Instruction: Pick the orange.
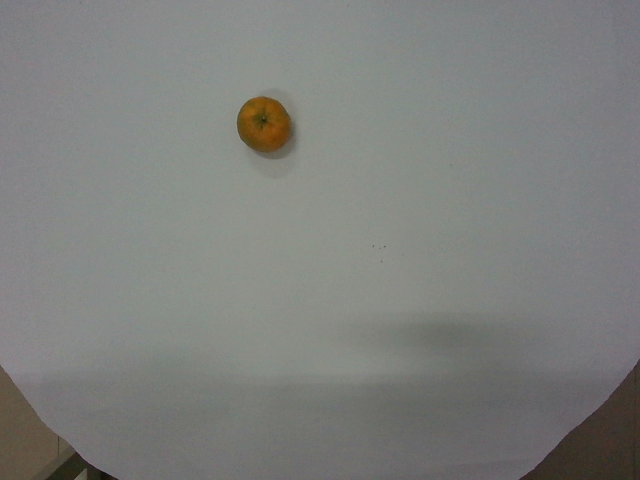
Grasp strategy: vertical